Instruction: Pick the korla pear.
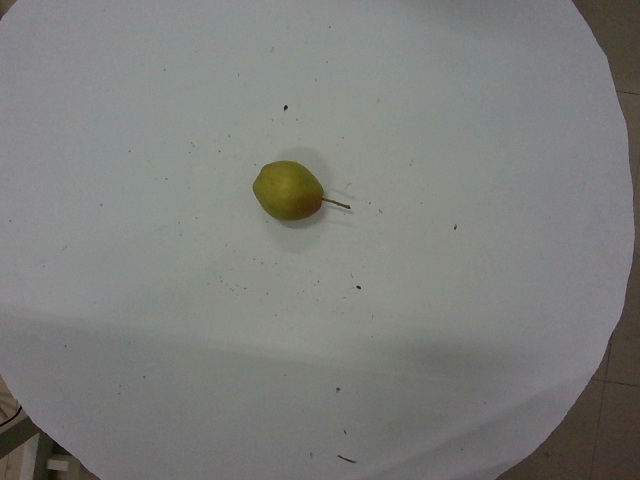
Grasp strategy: vertical